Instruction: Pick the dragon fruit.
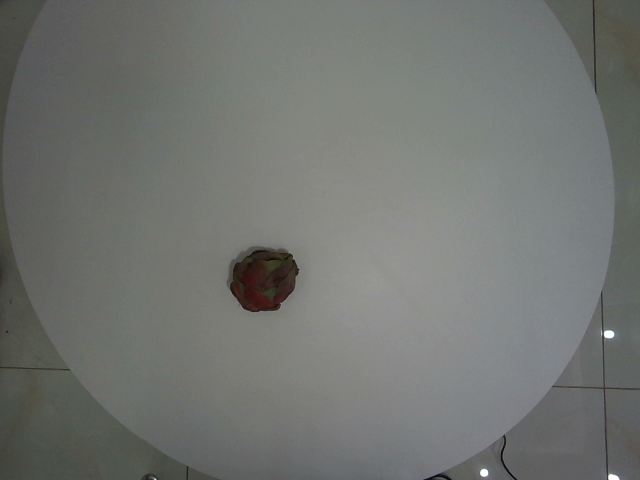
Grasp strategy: vertical